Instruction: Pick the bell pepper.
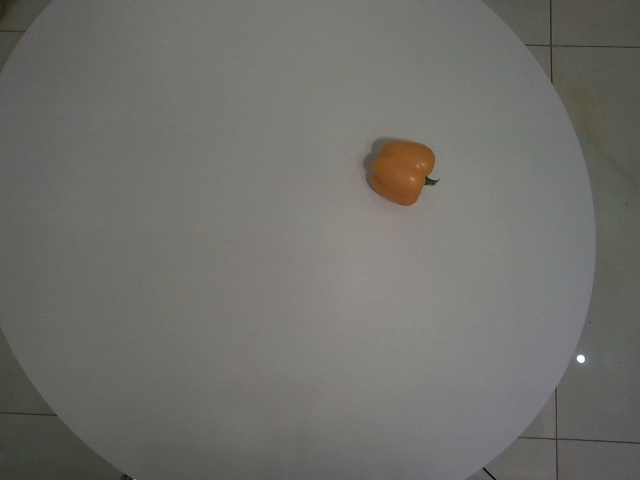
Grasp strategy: vertical